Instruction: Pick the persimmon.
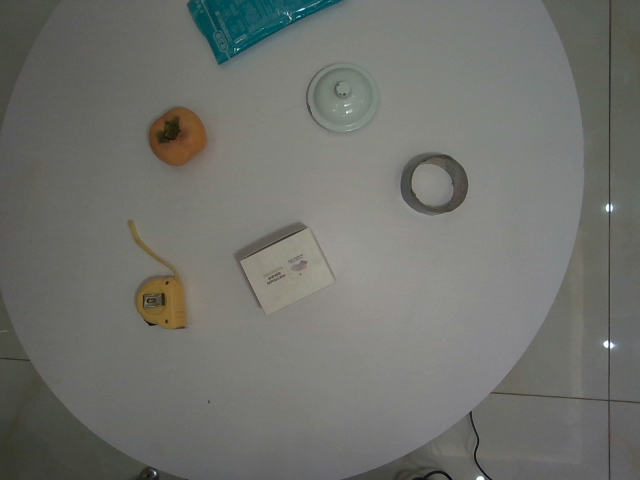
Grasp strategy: vertical